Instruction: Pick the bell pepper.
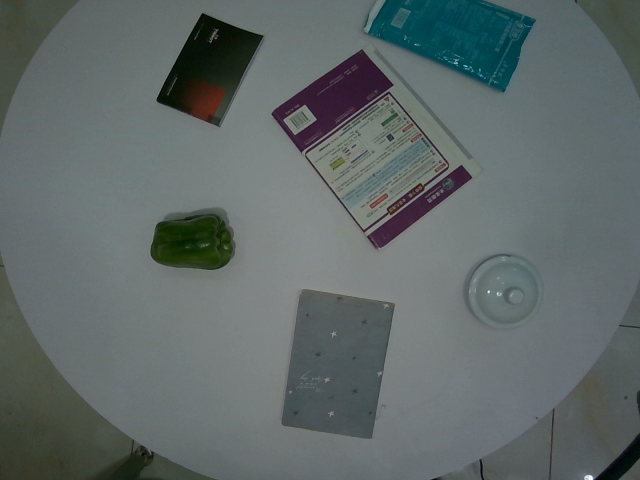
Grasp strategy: vertical